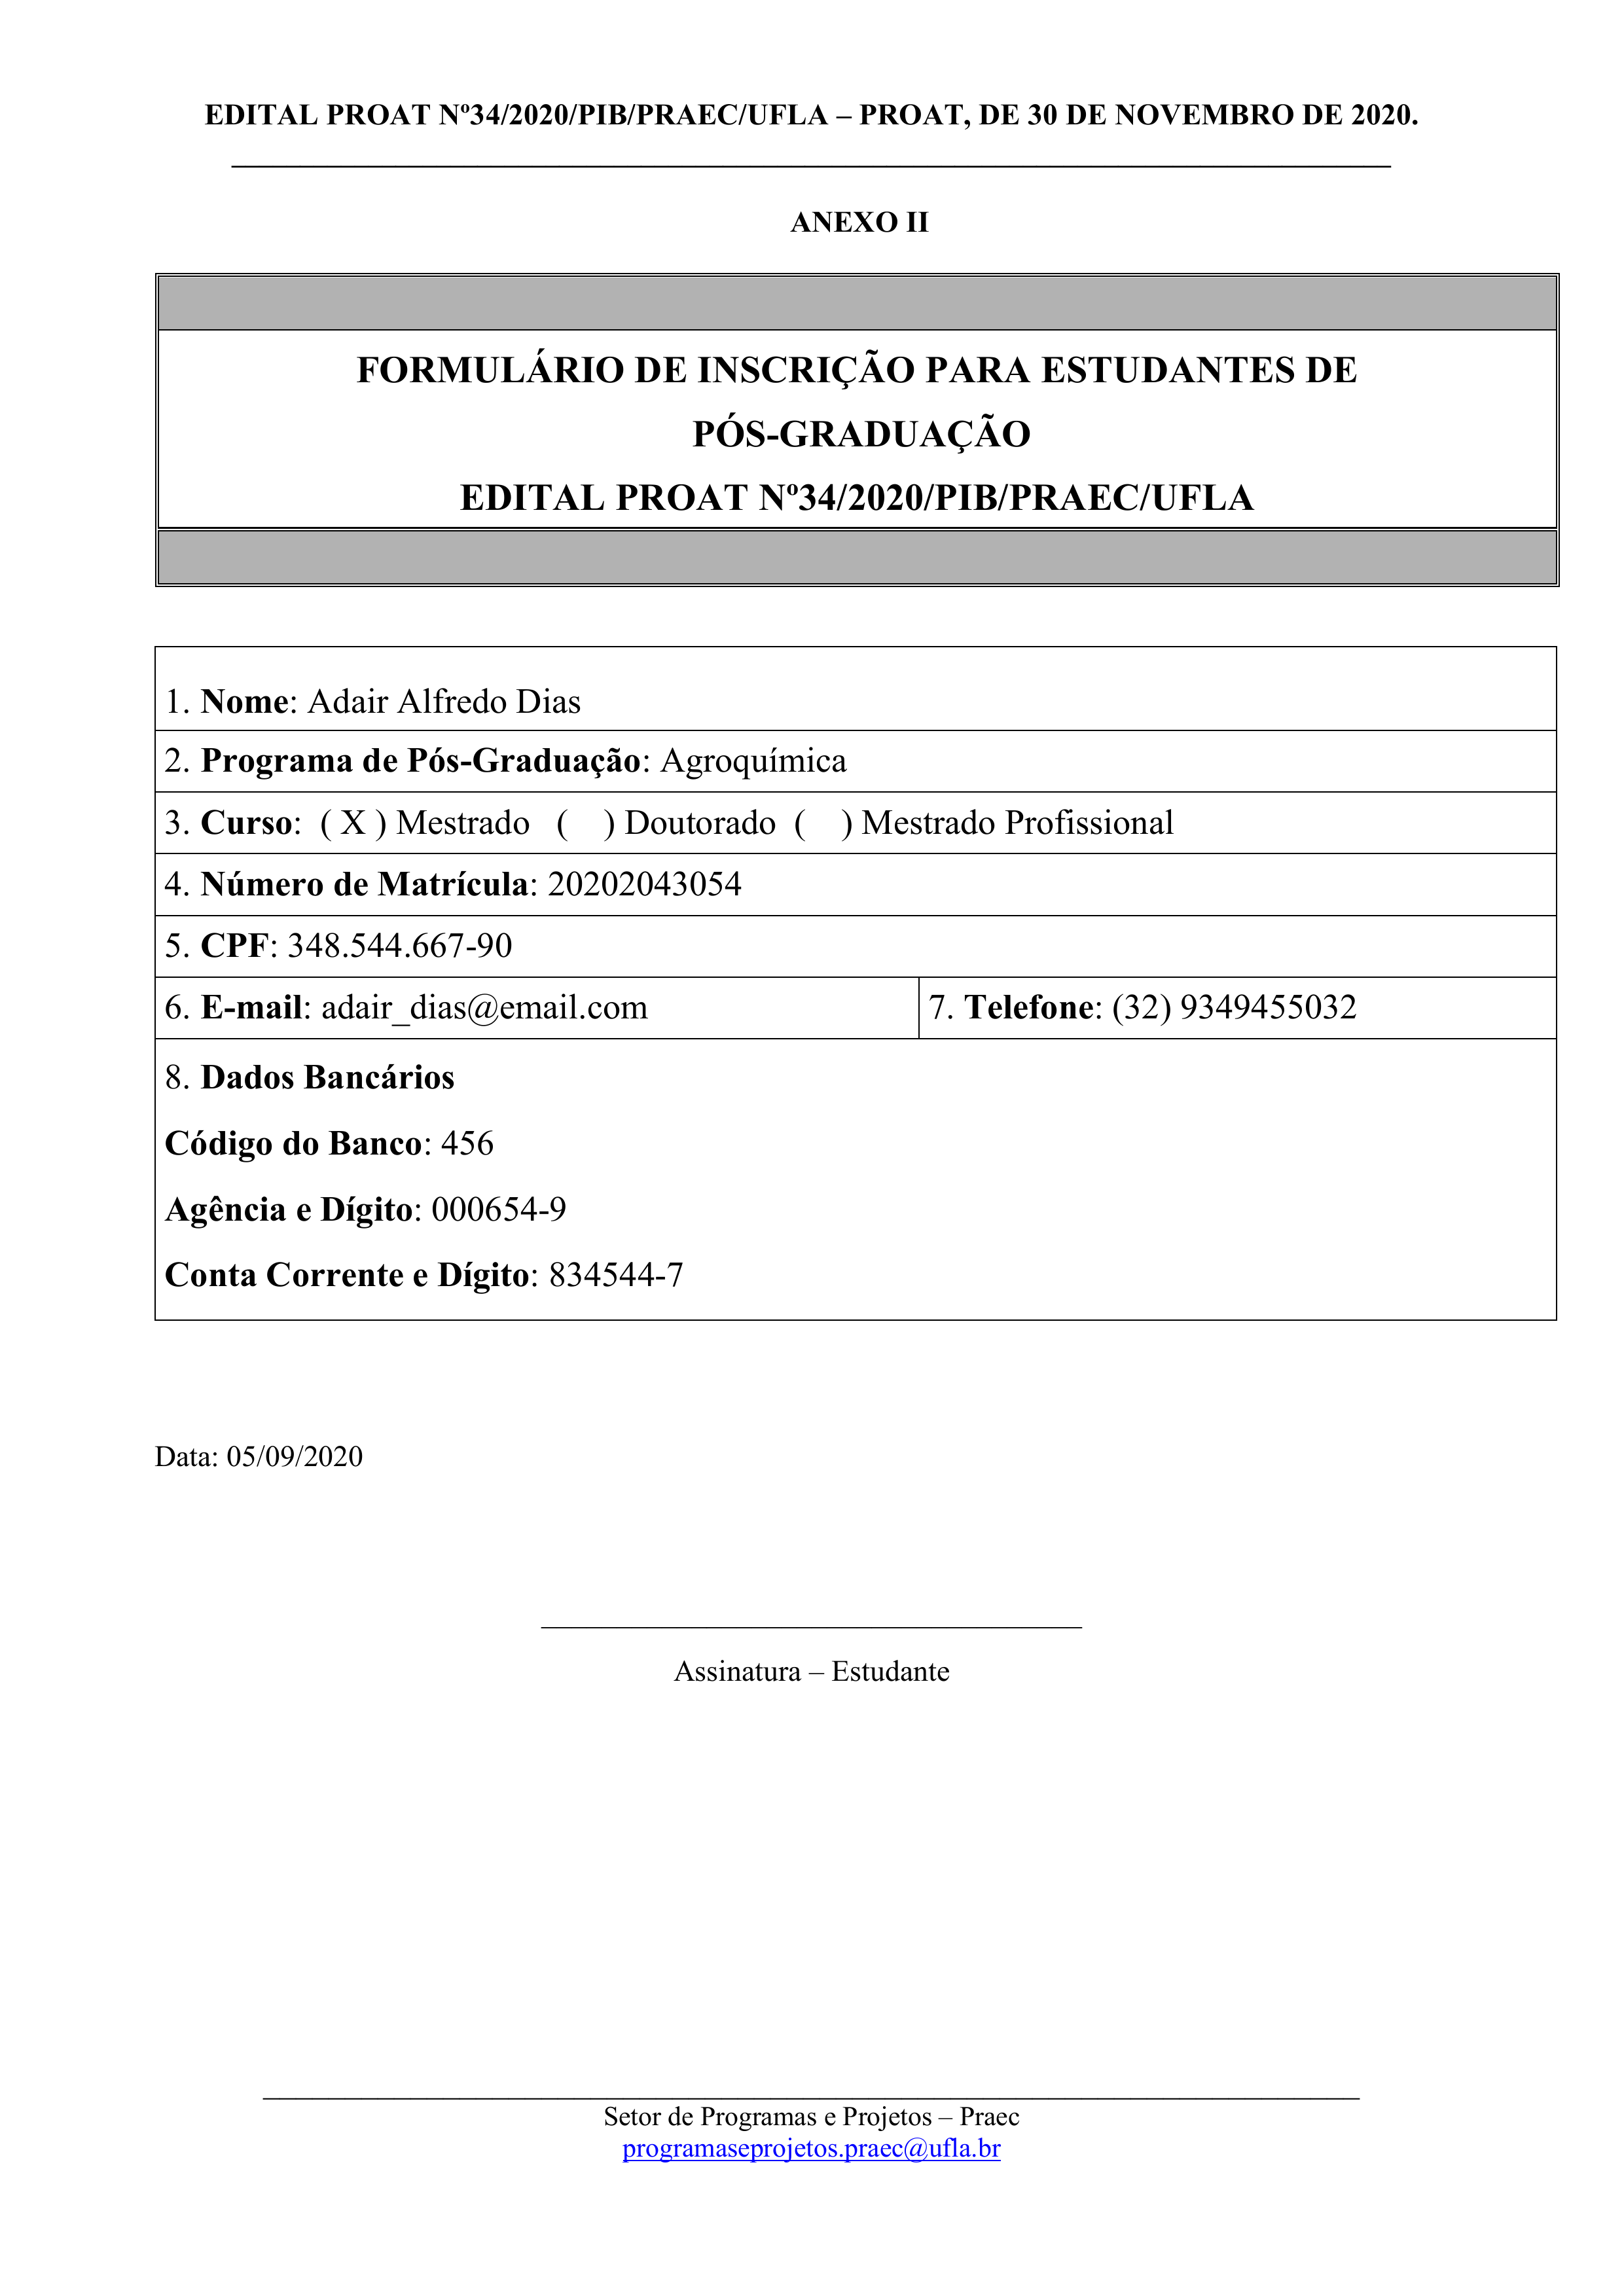
EDITAL PROAT Nº34/2020/PIB/PRAEC/UFLA — PROAT, DE 30 DE NOVEMBRO DE 2020.
ANEXO II
FORMULÁRIO DE INSCRIÇÃO PARA ESTUDANTES DE PÓS-GRADUAÇÃO
EDITAL PROAT Nº34/2020/PIB/PRAEC/UFLA
1. Nome:
Adair Alfredo Dias
2. Programa de Pós-Graduação:
Agroquimica
3. Curso:
Mestrado
(X)
() Doutorado
() Mestrado Profissional
4, Número de Matrícula:
20202043054
5. CPF:
348.544.667-90
6. E-mail:
adair_dias@email.com
7. Telefone:
(32) 9349455032
8. Dados Bancários
Código do Banco:
456
Agência e Dígito:
000654-9
Conta Corrente e Dígito:
834544-7
Data:
05/09/2020
Assinatura — Estudante
Setor de Programas e Projetos — Praec
programaseprojetos.praec@ufla.br